Question: Can you provide the account number mentioned in the document?
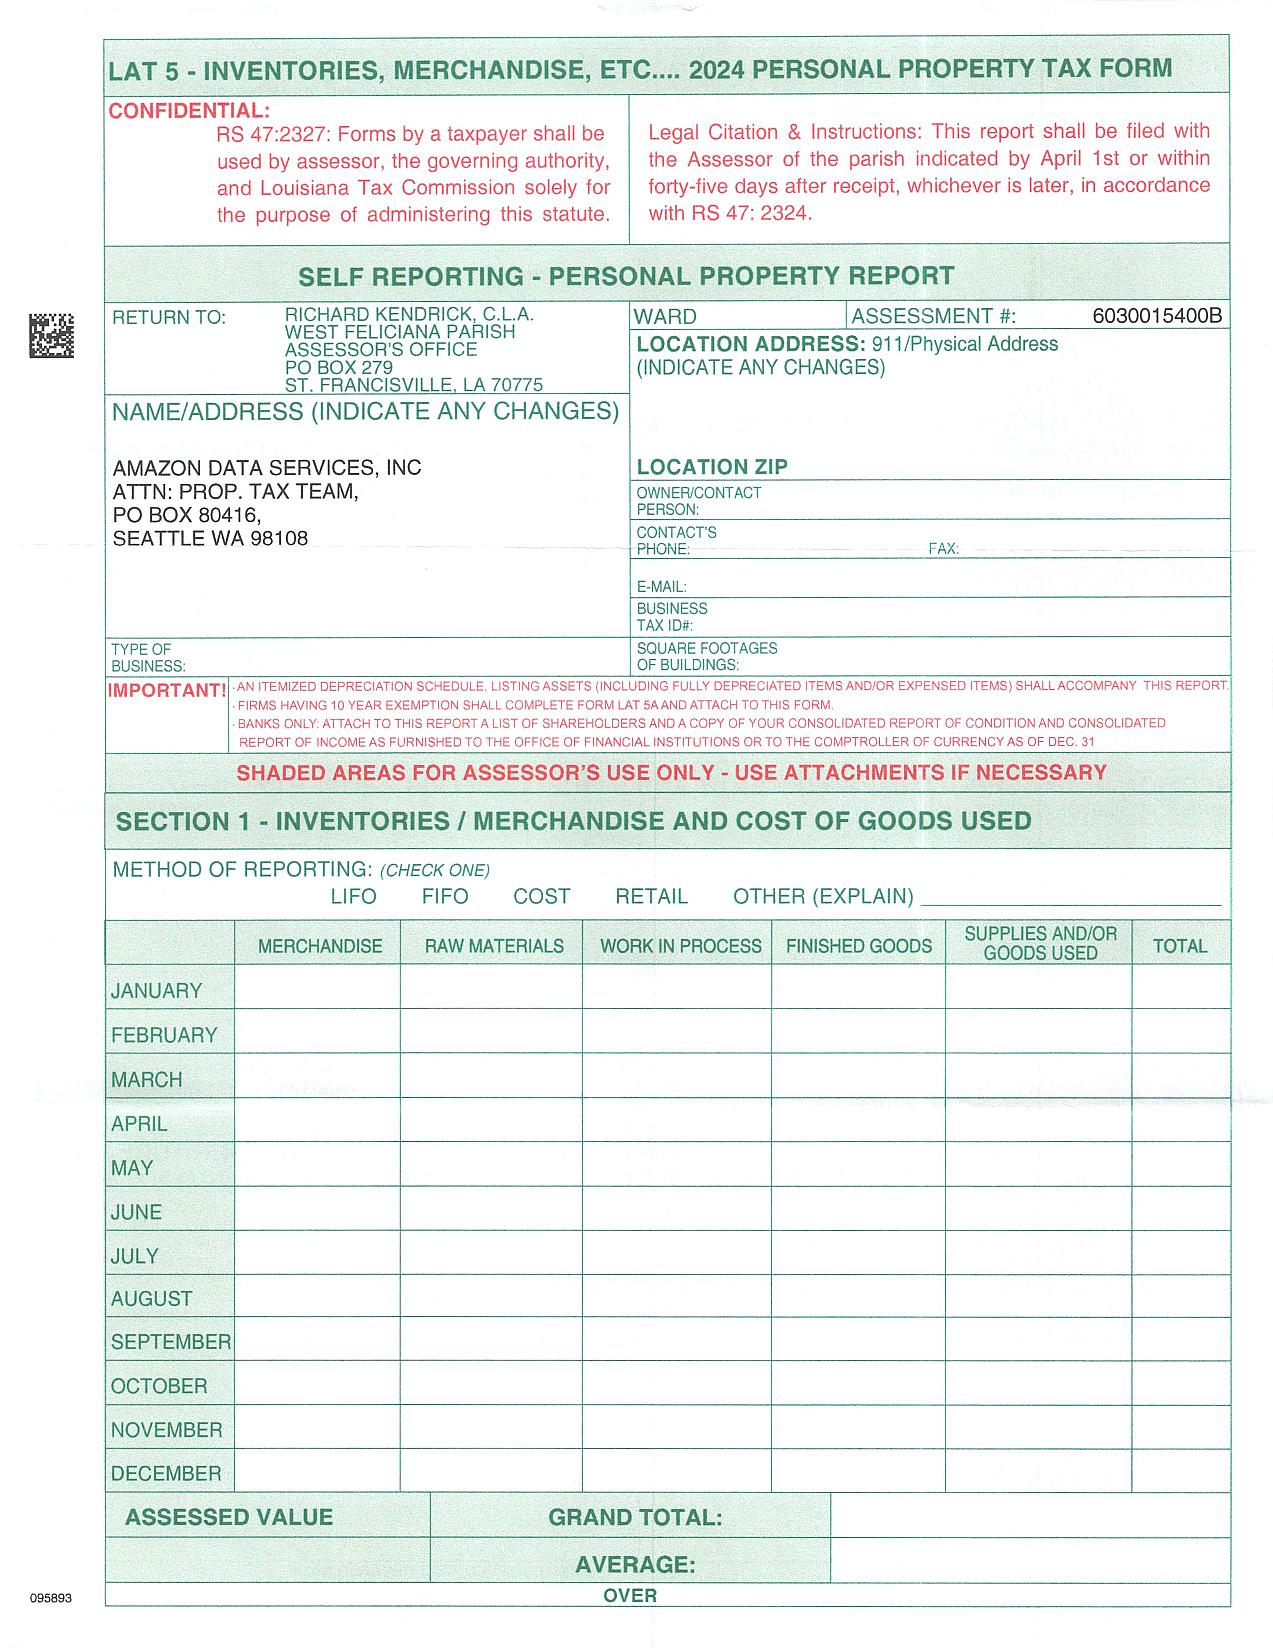
Answer: "603001540OB"